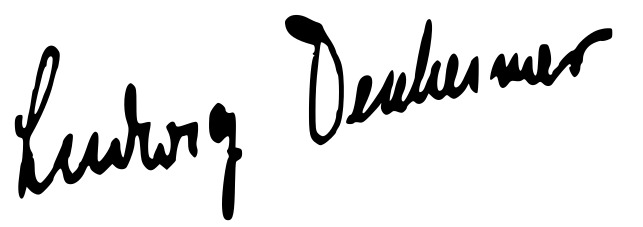
Signature of: ludwig dexheimer